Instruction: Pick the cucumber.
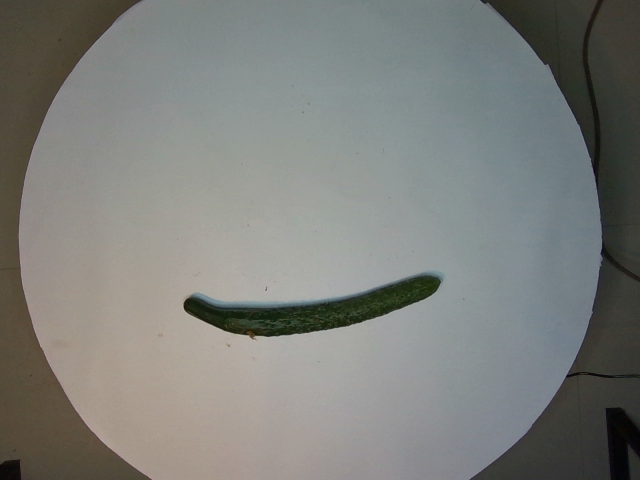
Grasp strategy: vertical